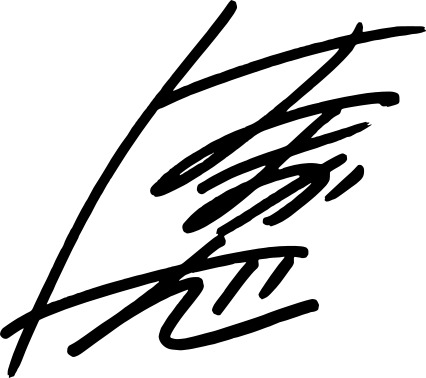
Signature of: kenji hamaoka